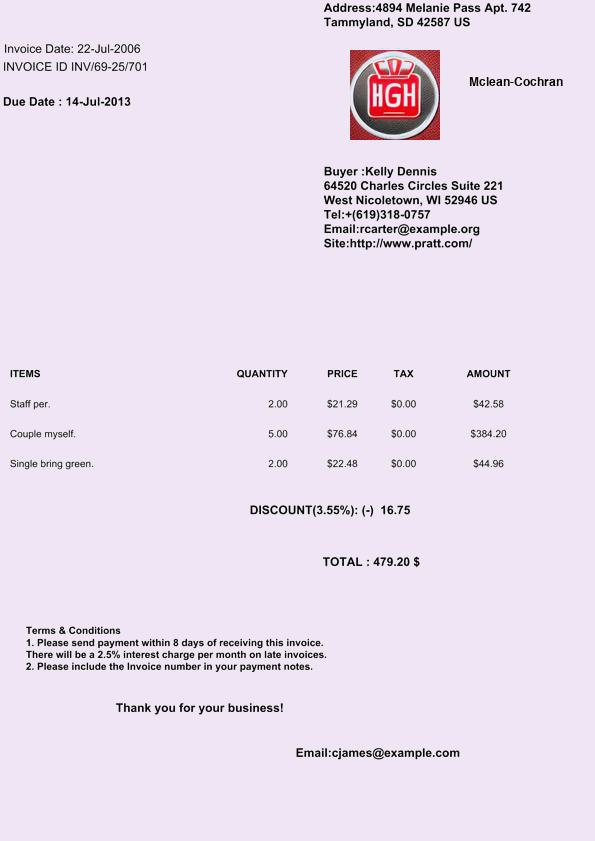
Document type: Invoice